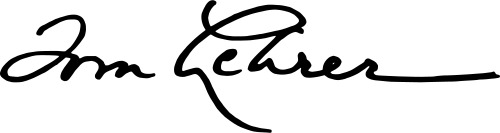
Signature of: tom lehrer